Question: What might the diagnosis be?
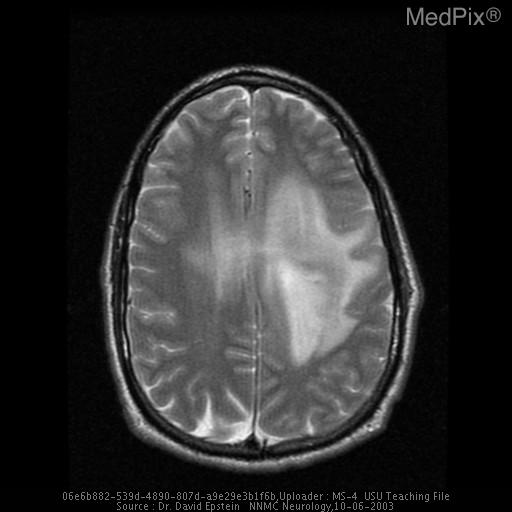
Answer: The possible diagnosis includes • Astrocytoma - Anaplastic (usually does not show 'cystic' or necrotic area)
• Glioblastoma Multiforme (usually brighter enhancement)
• Primary CNS Lymphoma (usually lower signal on T2W)
• Tumefactive Demyelination (usually does not show edema like this).